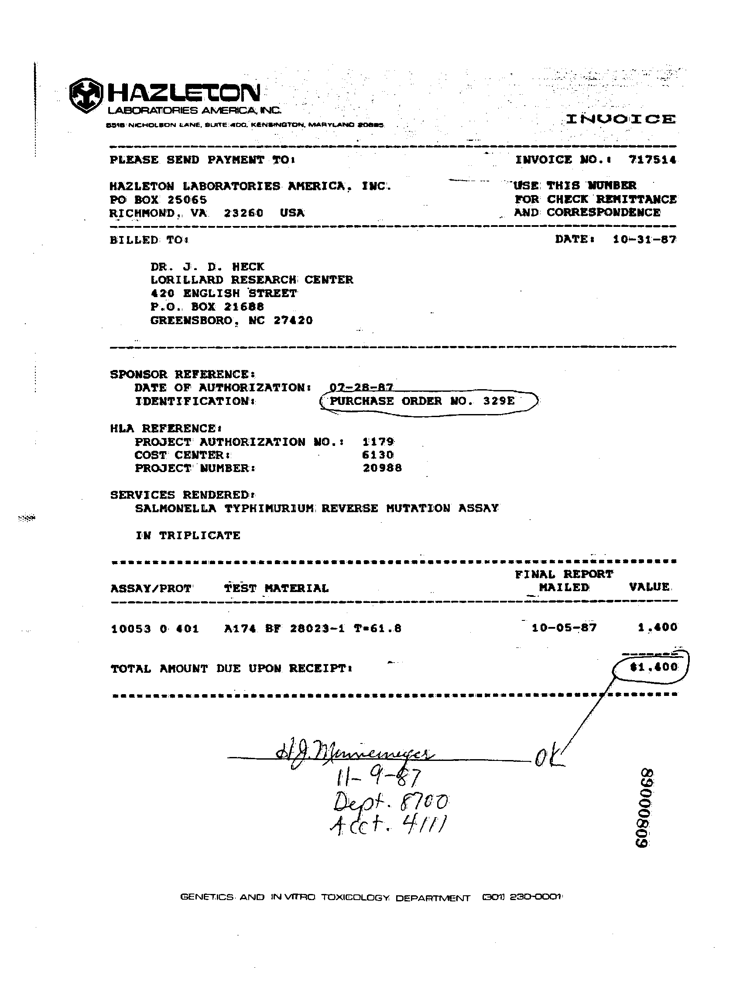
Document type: Invoice